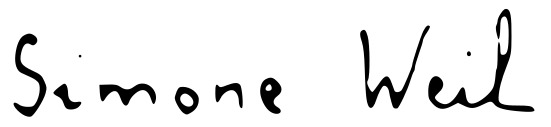
Signature of: simone weil